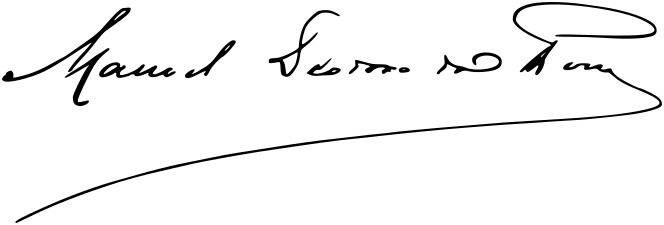
Signature of: deodoro da fonseca